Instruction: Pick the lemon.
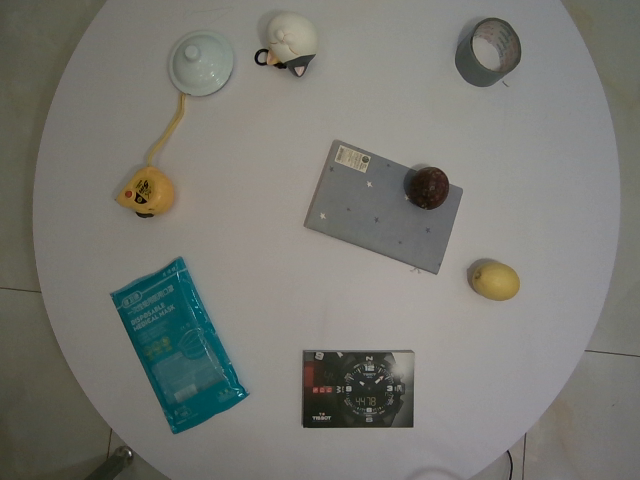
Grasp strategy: vertical